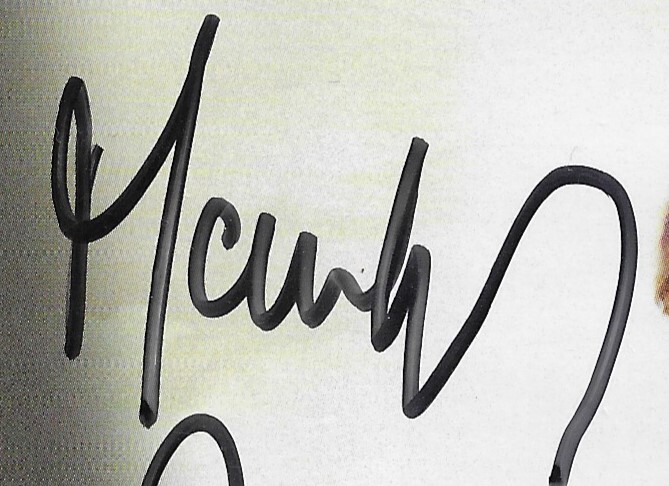
Signature of: marilyne canto